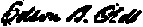
Signature of: edson b olds